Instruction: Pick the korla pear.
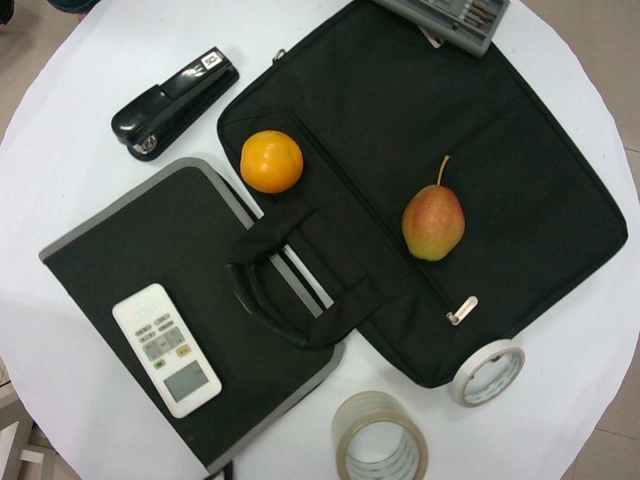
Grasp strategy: vertical